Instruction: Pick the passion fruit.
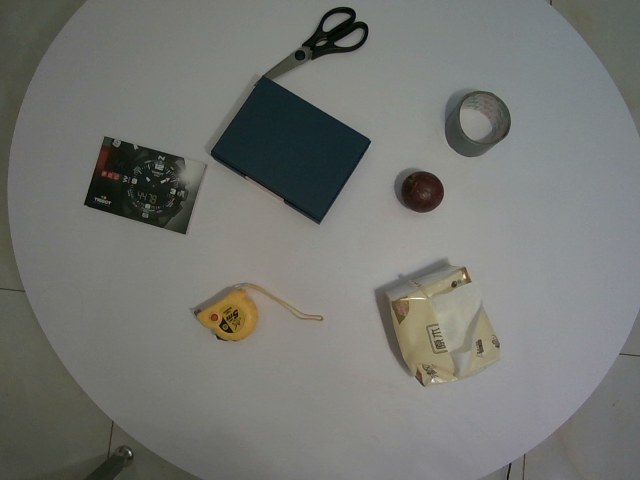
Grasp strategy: vertical